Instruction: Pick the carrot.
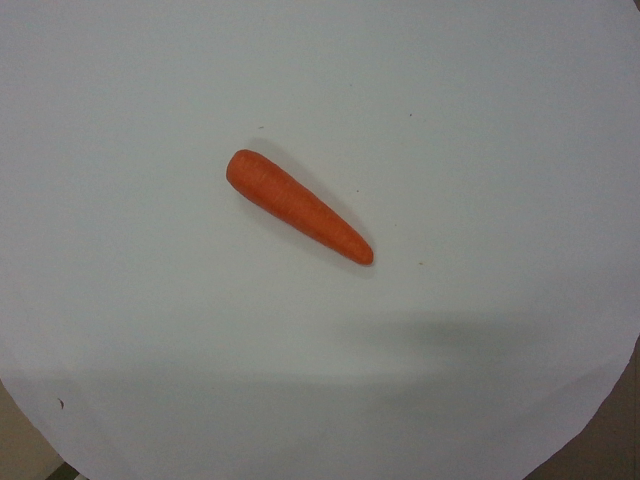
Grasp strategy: vertical